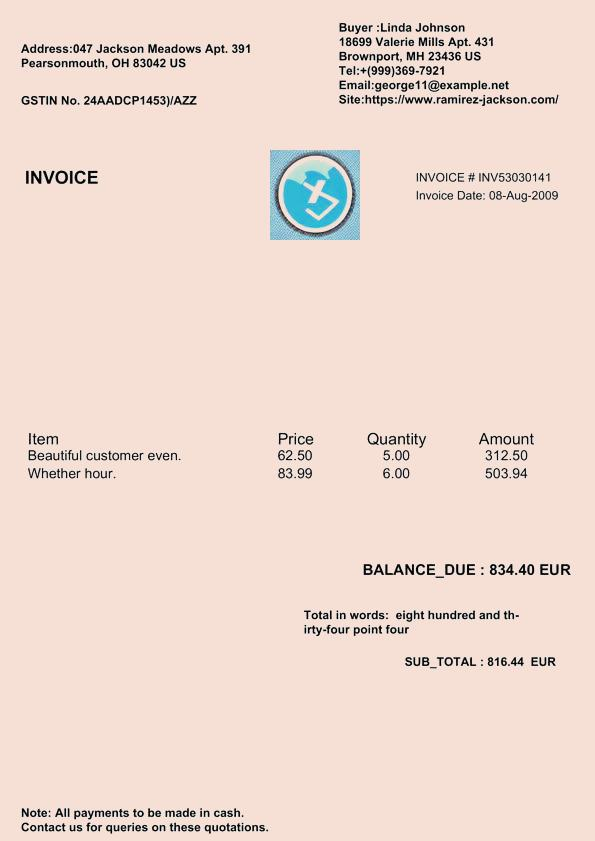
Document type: Invoice